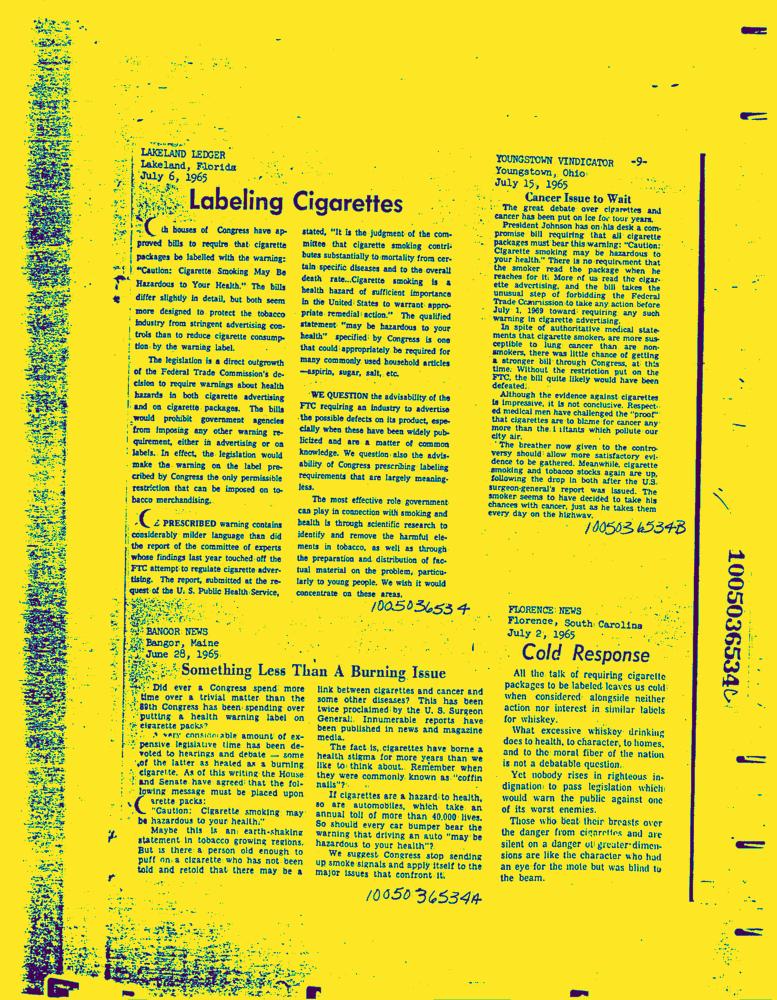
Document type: News-Article